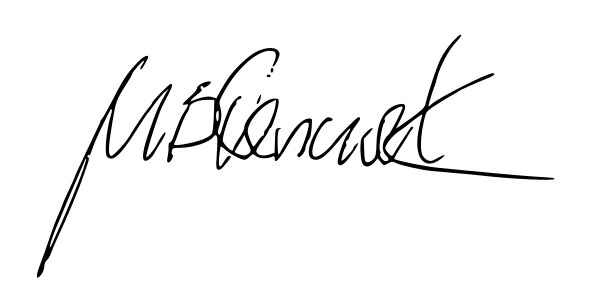
Signature of: q1748055